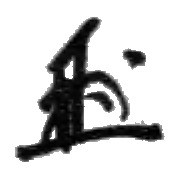
Signature of: masayoshi ōhira